Question: What is the property identification or parcel number listed?
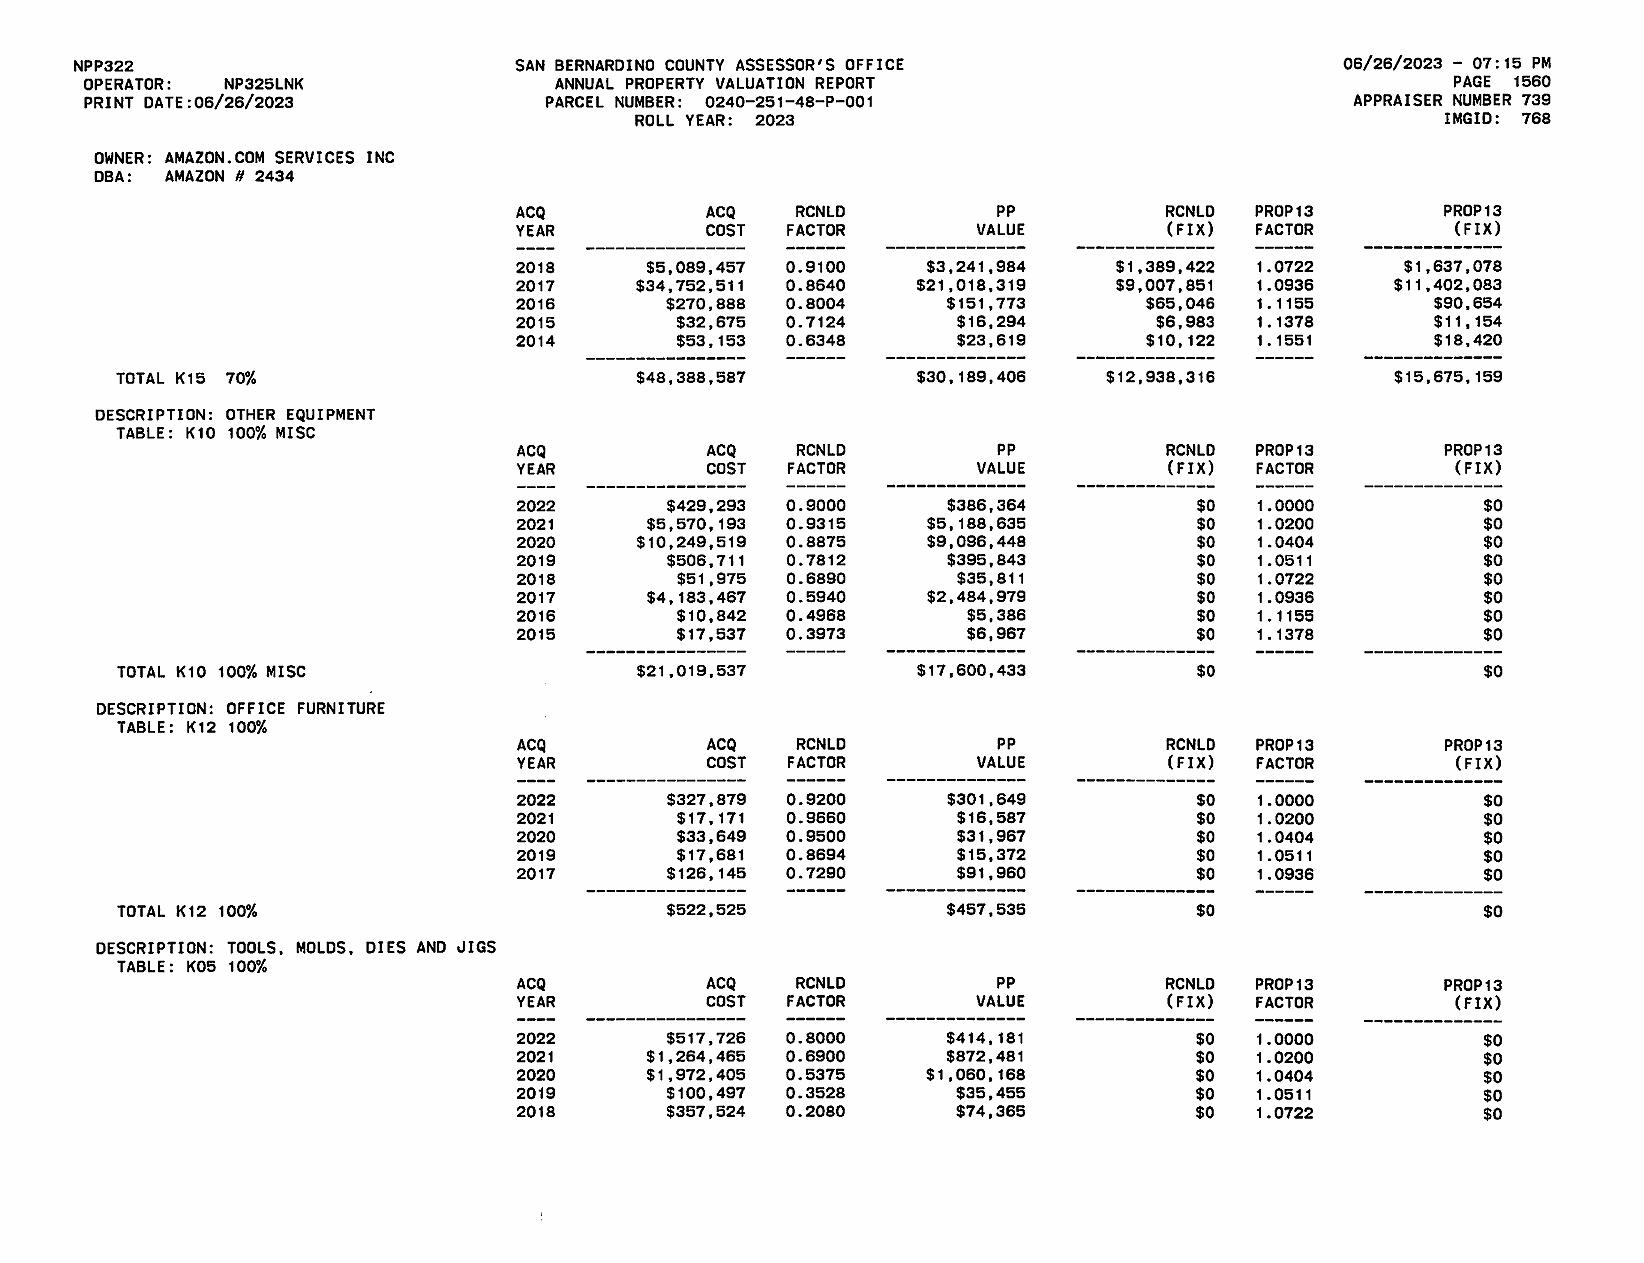
Answer: "0240-251-48-9-001"